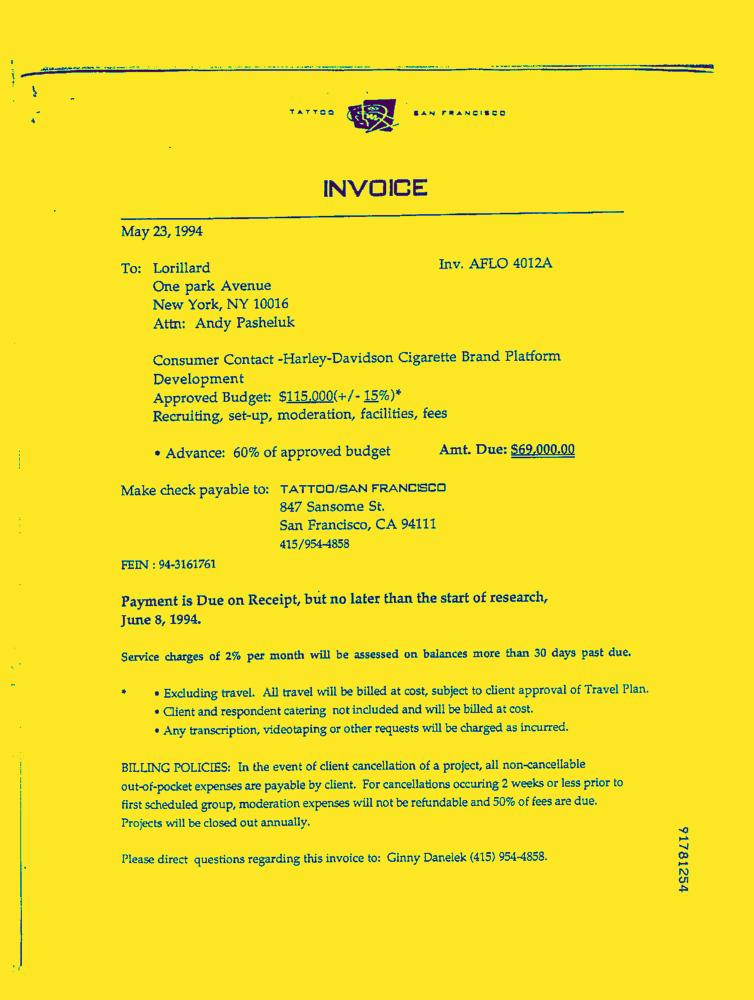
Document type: Invoice-Doc